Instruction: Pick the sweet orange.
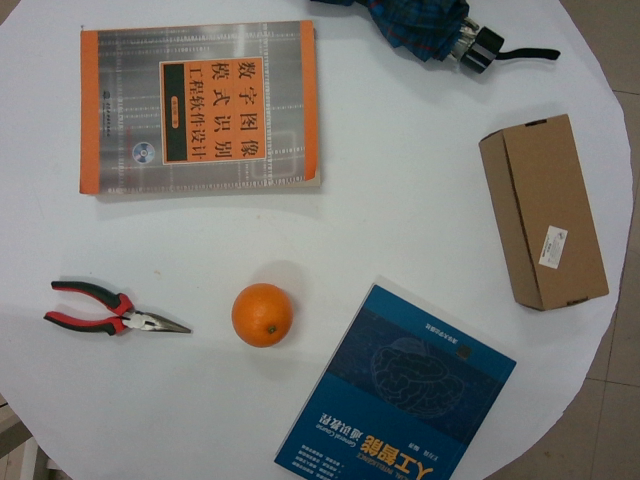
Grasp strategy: vertical